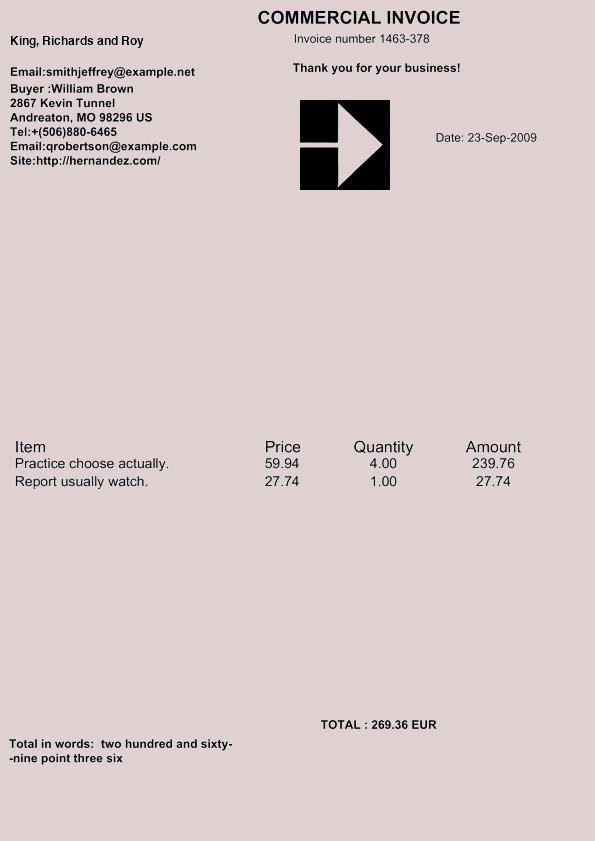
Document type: Invoice